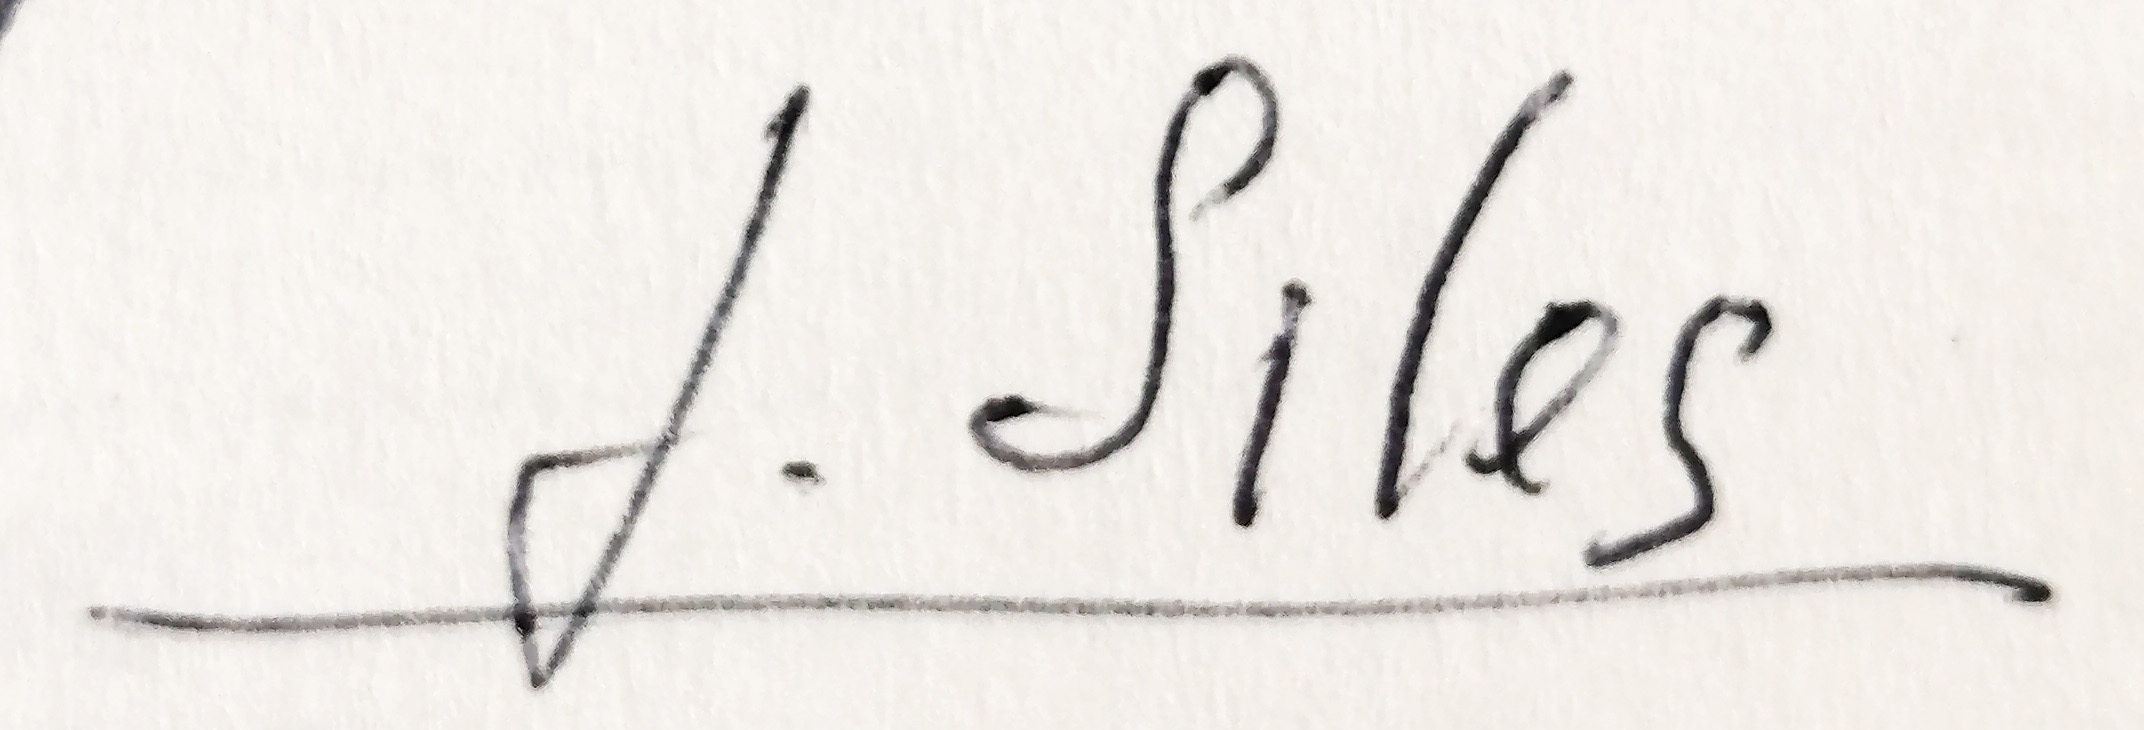
Signature of: jorge siles salinas